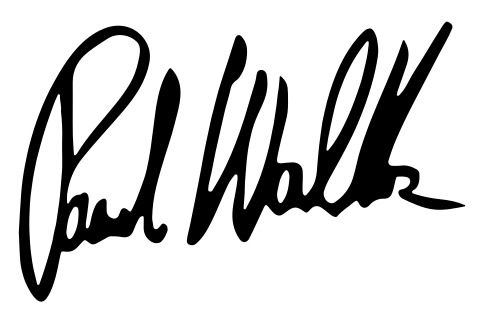
Signature of: paul walker